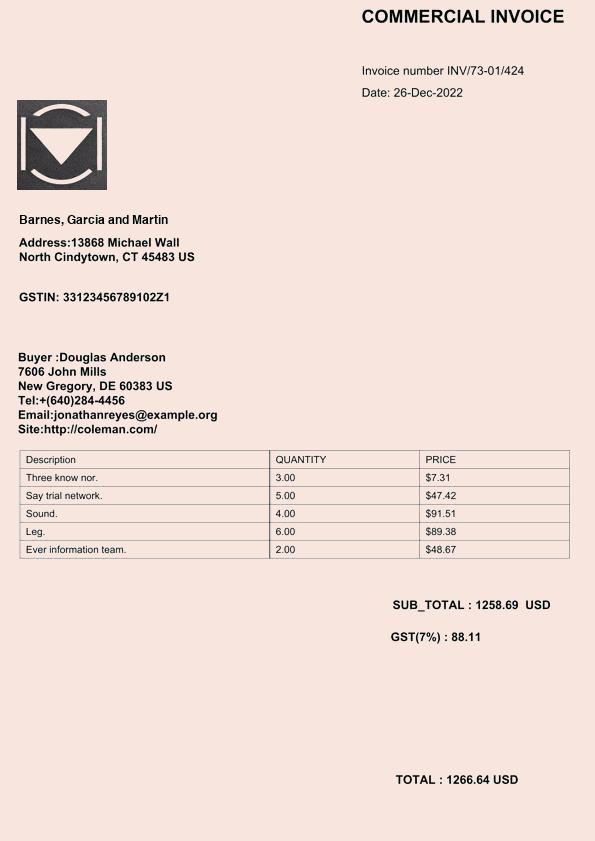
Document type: Invoice